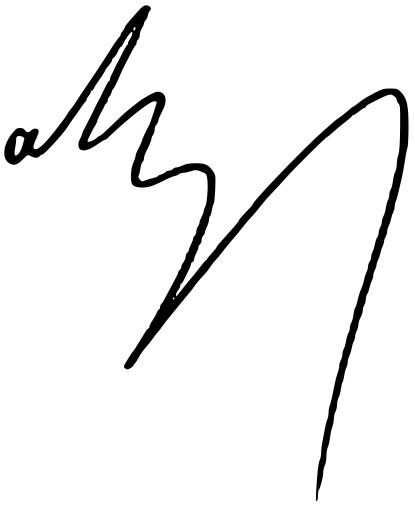
Signature of: tornike rizhvadze